Question: Describe the condition in detail:
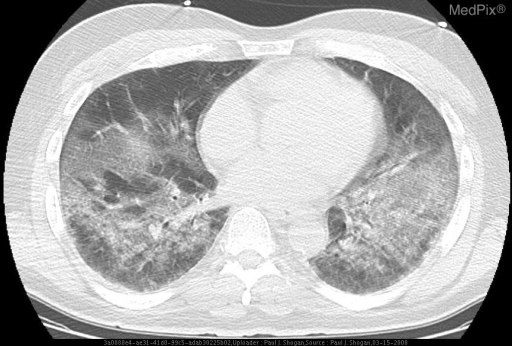
Answer: The disease is discussed as: Lesions/Condition: Pneumocystis jiroveci (P. carinii)

Discussion:

Pneumocystis jiroveci (P. carinii) originally thought to be protozoan, now classified as a fungal element, results in clinically significant pneumonia, and is an AIDS defining illness that occurs when the CD4 count drops to below 200 cells/mm3.  Additionally, any immunocompromised patient may be affected; organ recipients on immunosuppressive treatment, oncologic and hematologic patients, the elderly, severely malnourished children, and patients requiring prolonged corticosteroid therapy.

The most common radiographic finding in patients with PCP consists of diffuse, bilateral symmetric ground-glass reticulonodular, or finely granular opacities occurring in a perihilar, or lower lung zone distribution.  Less commonly, PCP will occur with upper lobe predominance.  If untreated, these opacities may manifest as diffuse air space consolidation. As the disease progresses, interstitial disease will become more pronounced, and air cysts may be noticed in 5% to 35% of patients.  Occasionally, single or multiple nodules, miliary nodules, cavitation, hilar or mediastinal adenopathy, and pleural effusion will be identified.  CT typically demonstrates symmetric bilateral ground-glass opacities, which may be diffuse, or have a mosaic pattern with sharp transitions between normal and abnormal lung giving a “crazy-paving” pattern. Spontaneous pneumothorax may be identified in 5% to 10% of patients, and is more common when cysts are present.   Pneumomediastinum may also be evident occurring by itself or in concert with pneumothorax.

Most patients have characteristic radiographic findings of PCP, eliminating the need for CT.  However, in patients with symptoms and atypical radiographic findings, CT may show ground-glass opacities, that when correlated with the CD4+ count and other clinical markers may allow the correct diagnosis of PCP to be made.  Other causes of ground-glass opacities in patients with AIDS include CMV pneumonia and lymphocytic interstitial pneumonia.

Clinically, patients with PCP demonstrate nonspecific complaints.  Fever, cough, progressive dyspnea on exertion, weight loss, night sweats, and chest pain are all common symptoms.  Lactate dehydrogenase (LDH) levels are frequently elevated, and patients demonstrate restrictive patterns on pulmonary function tests, with hypoxemia when exercising.  Clinicians may employ induced sputums, or use bronchoscopy with BAL to clinch the diagnosis.  BAL which has close to 100% sensitivity and 89% specificity in diagnosing PCP, is useful when positive, however when results are negative, transbronchial or open lung biopsy may be pursued when the clinical findings suggest a high probability of PCP.  Patients will often begin empirical therapy in the absence of definitive diagnosis to avoid potential complications.

Summary: Perihilar and bilateral lower lobe reticular opacities on chest radiography in a patient with a CD4 count less than 200 cells/mm3 suggests PCP.